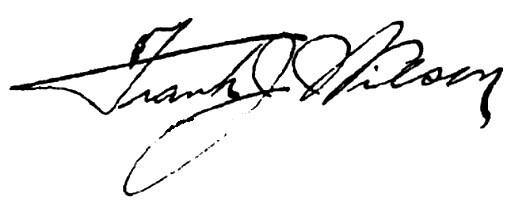
Signature of: frank j wilson